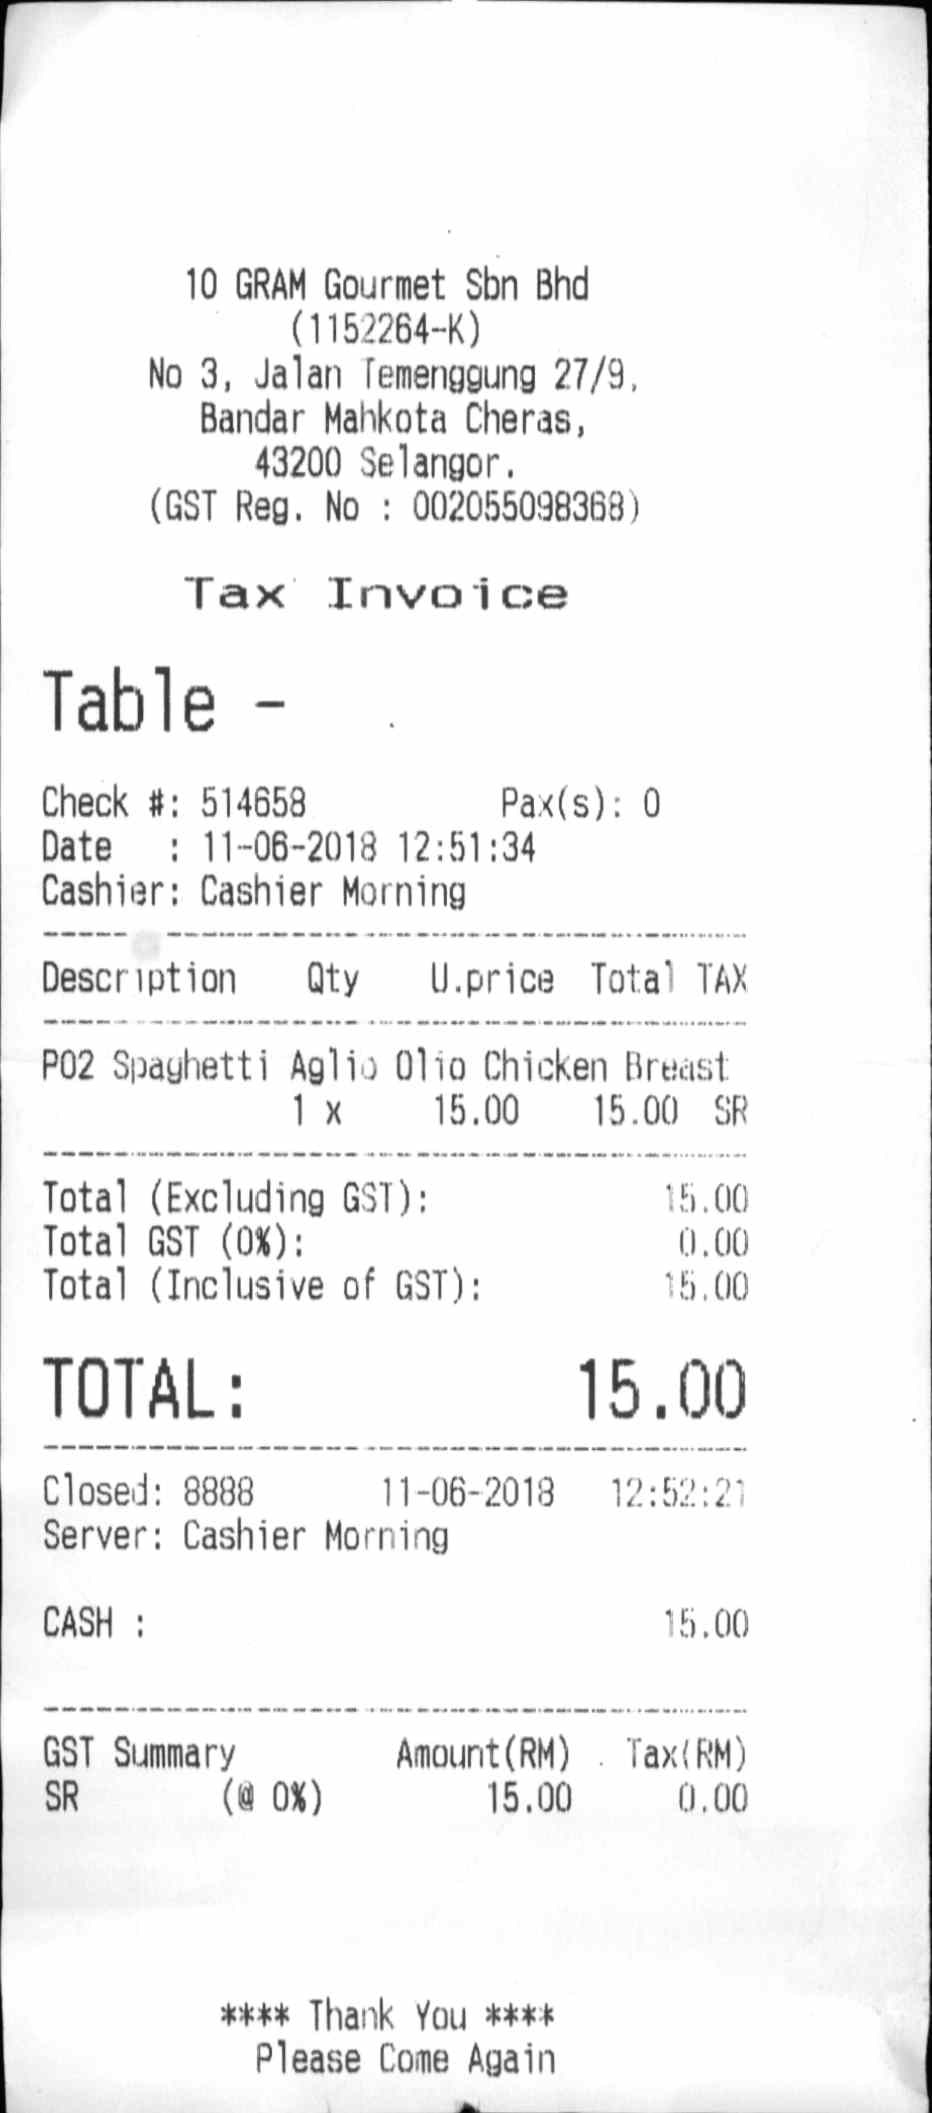
10 GRAM GOURMET SBN BHD
(1152264-K)
NO 3, JALAN TEMENGGUNG 27/9
BANDAR MAHKOTA CHERAS,
43200 SELANGOR.
(GST REG. NO : 002055098368)
TAX INVOICE
TABLE -
CHECK #: 514658
PAX(S): 0
DATE
: 11-06-2018 12:51:34
CASHIER: CASHIER MORNING
DESCIPTION
QTY
U.PRICE
TOTAL TAX
P02 SPAGHETTI AGLIO OLIO CHICKEN BREAST
1 X
15.00
15.00
SR
TOTAL (EXCLUDING GST):
15.00
TOTAL GST (0%):
0.00
TOTAL (INCLUSIVE OF GST):
15.00
TOTAL:
15.00
CLOSED: 8888
11-06-2018
12:52:21
SERVER: CASHIER MORNING
CASH :
15.00
GST SUMMARY
AMOUNT(RM)
TAX(RM)
SR
(@ 0%)
15.00
0.00
THANK YOU
PLEASE COME AGAIN